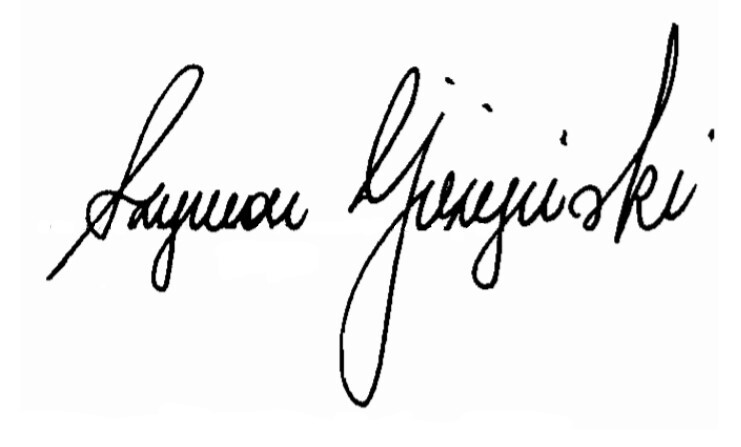
Signature of: szymon giżyński